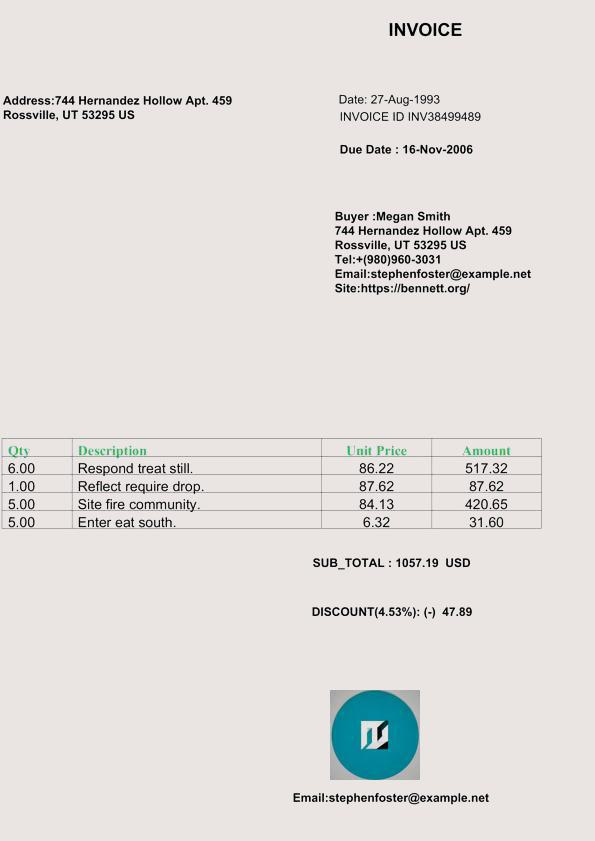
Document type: Invoice